Retrieve the amount in words, amount in figures, name of the payee, date on the cheque, and the bank name from the image.
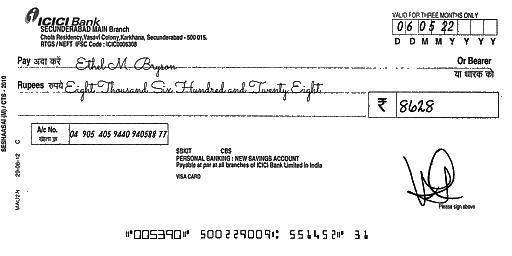
amt_in_words: Eight Thousand Six Hundred and Twenty Eight
amt_in_figures: 8628
payee_name: Ethel M. Bryson
bank_name: ICICI Bank
cheque_date: 06/05/22